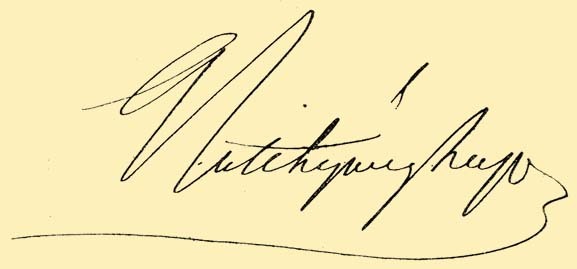
Signature of: lajos batthyány